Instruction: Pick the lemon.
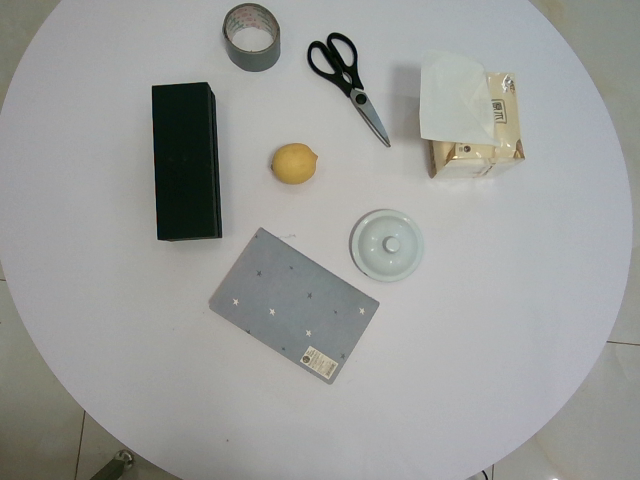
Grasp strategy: vertical